Question: What was observed in the imaging?
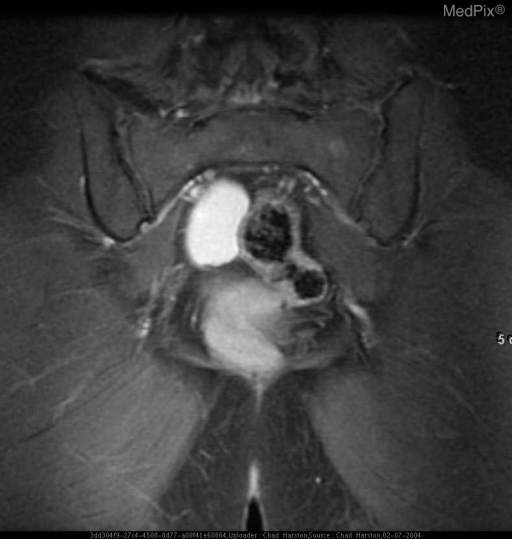
Answer: The imaging shows Ultrasound shows a mass replacing the right ovary with diffuse homogenous low-level echoes.  MRI demonstrates this mass to be high intensity on T1 weighted images and heterogenous low signal intensity on T2 weighted images. Right ovarian mass with homogenous very high signal intensity on T1-weighted MRI..